Question: How is the history relevant to the case?
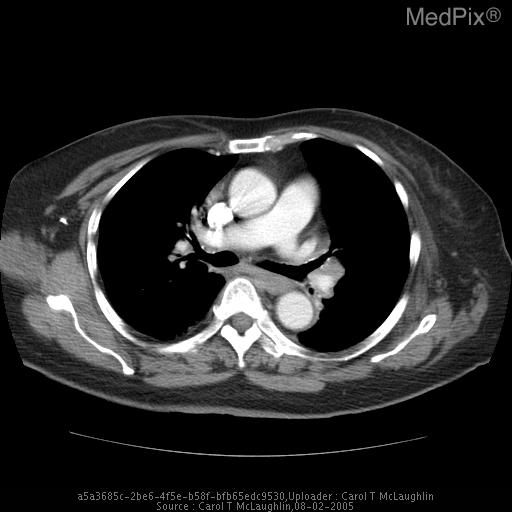
Answer: The patient's history of 74 y/o female with h/o Sjogren's syndrome with left parotid mass and incidental note of upper mediastinal lymph nodes on CT of the neck. is key in understanding the case.